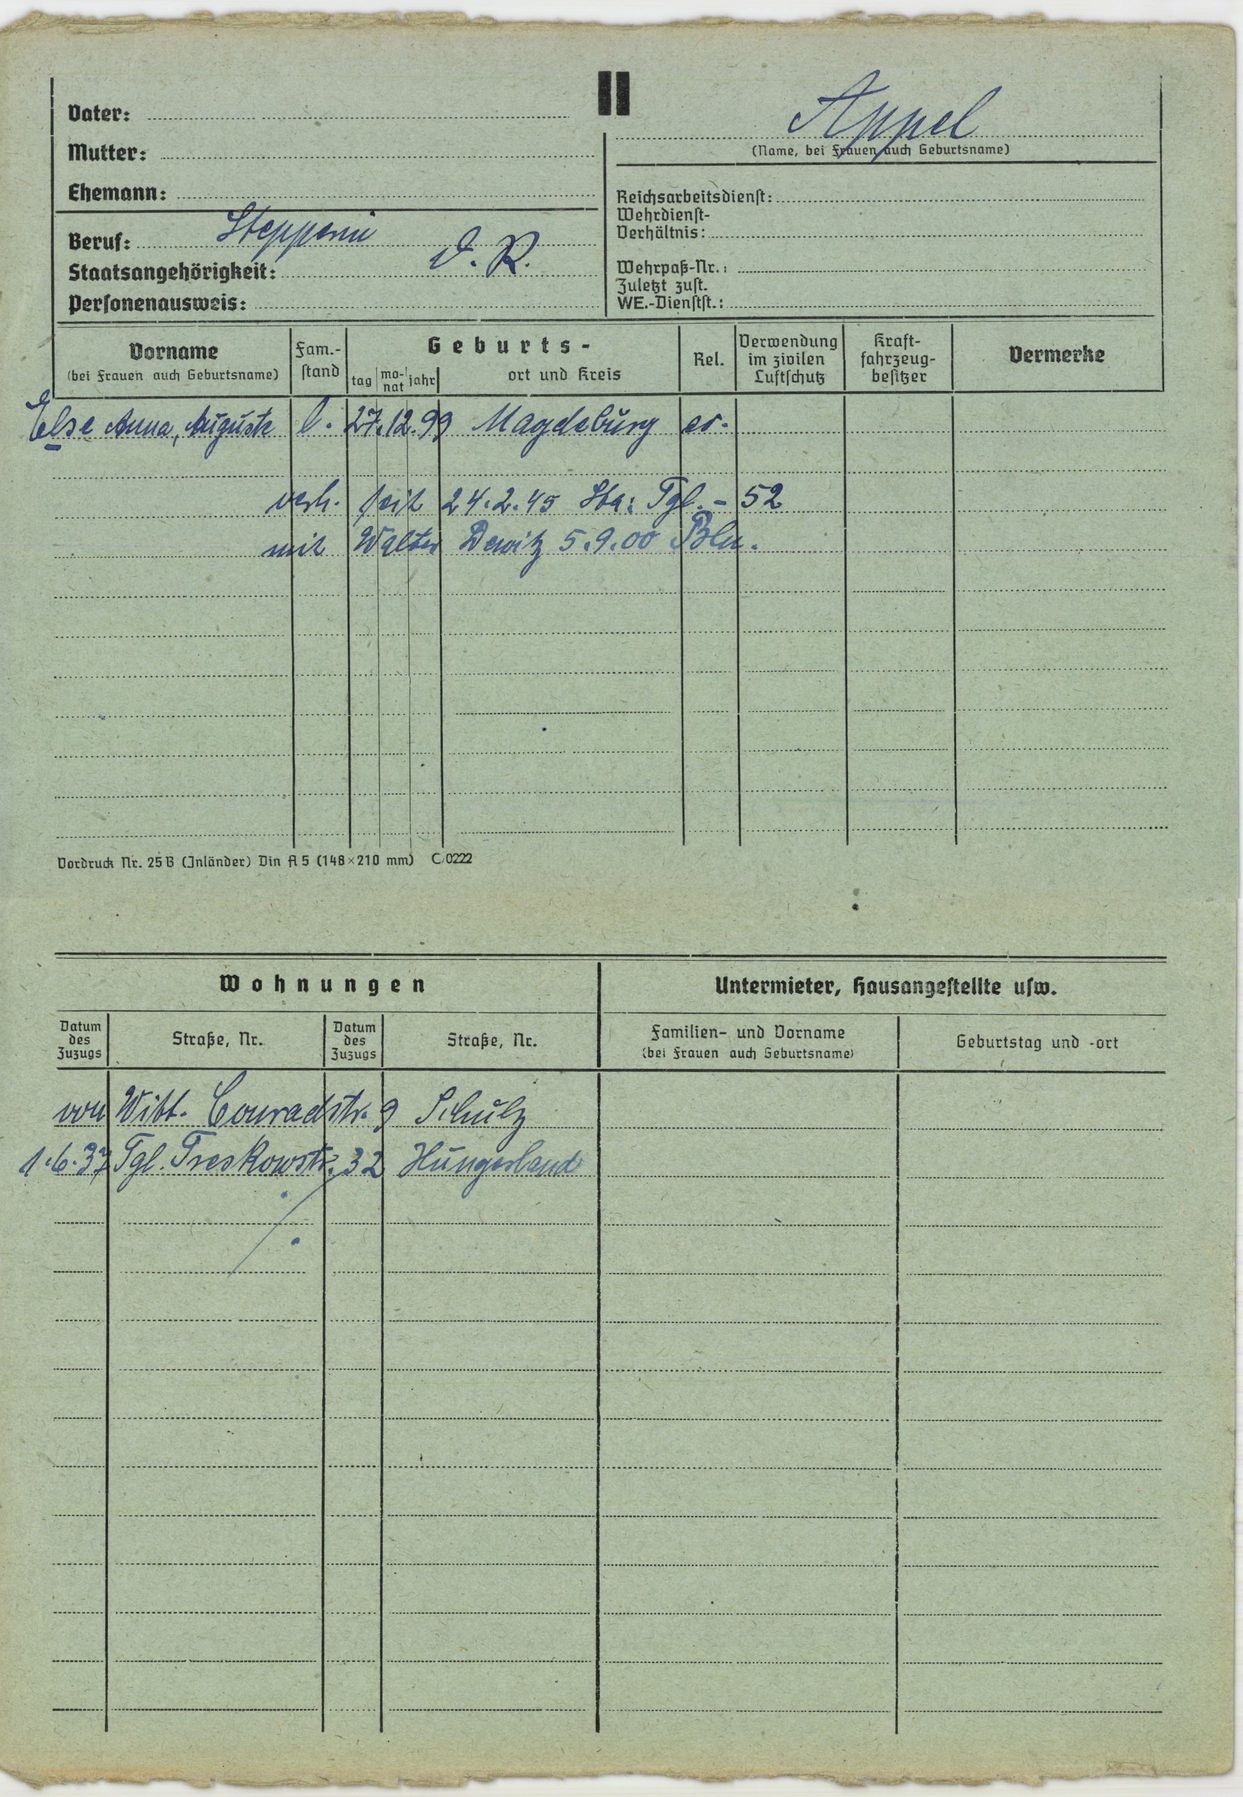
Appel